Question: How does the patient history play a role?
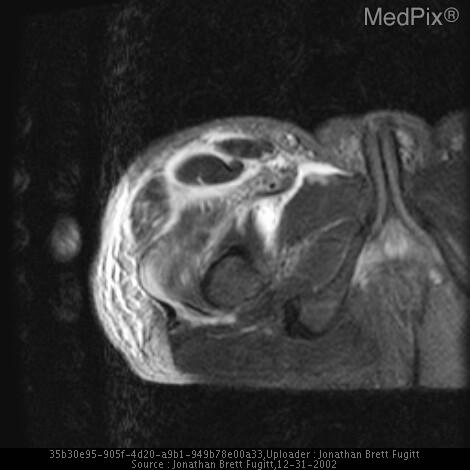
Answer: The patient's history of 57 y/o diabetic male presents to ER with painful swollen right upper leg progressing over two days. is key in understanding the case.